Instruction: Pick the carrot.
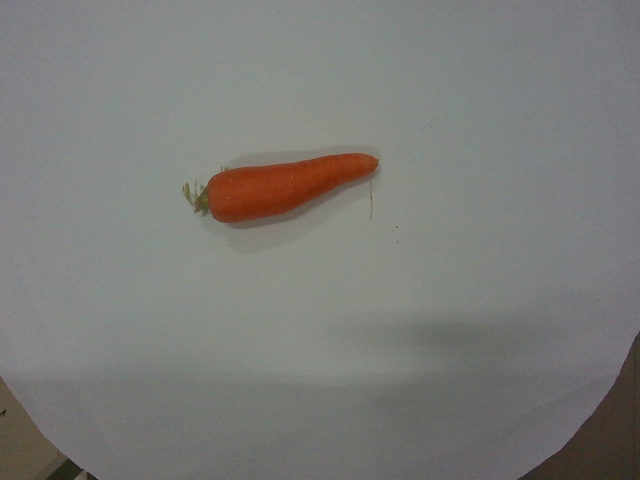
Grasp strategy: vertical